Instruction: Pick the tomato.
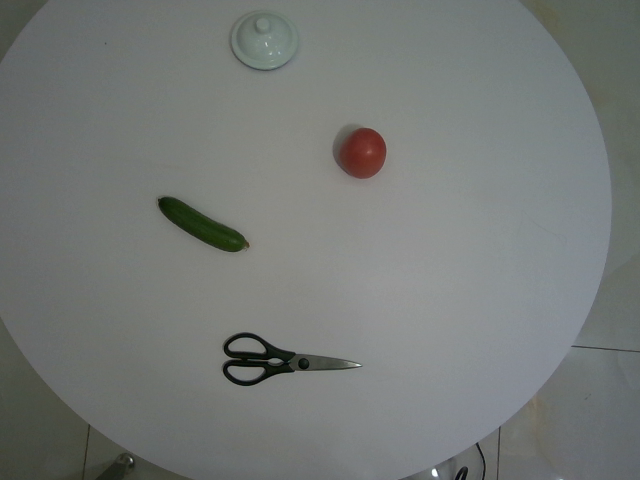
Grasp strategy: vertical